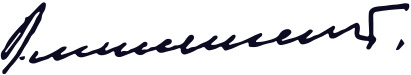
Signature of: petro shelest